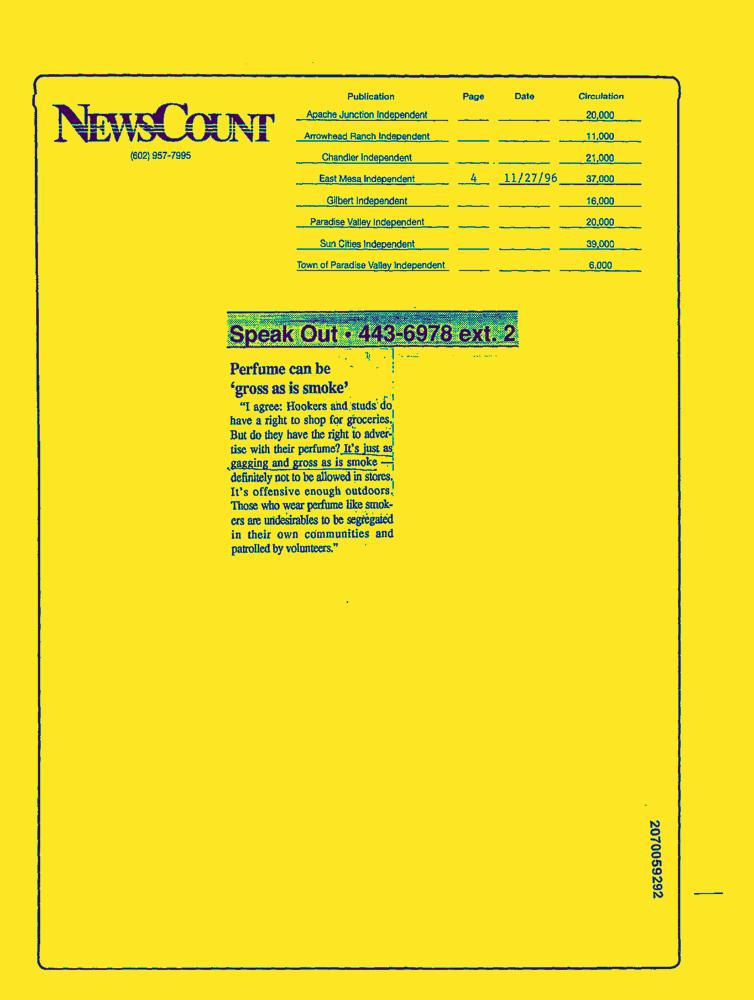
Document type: News-Article